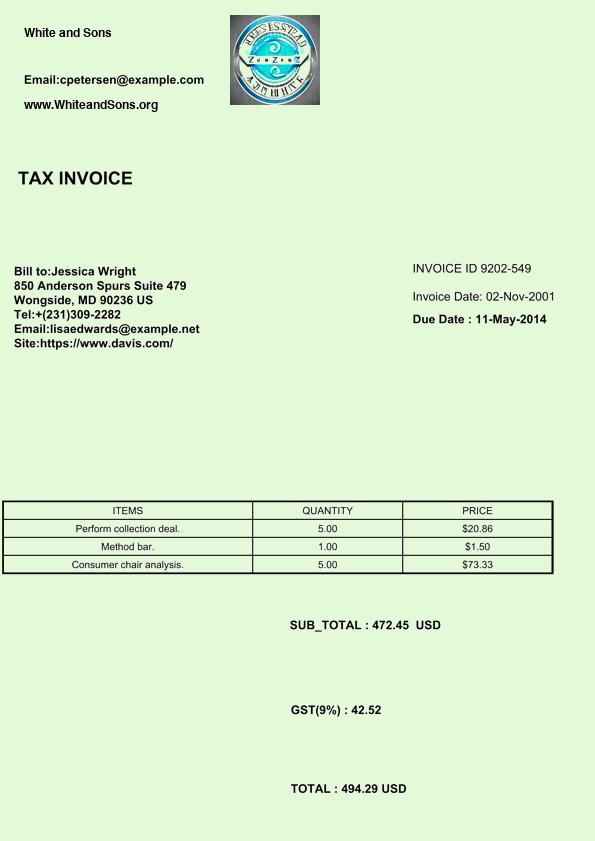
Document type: Invoice